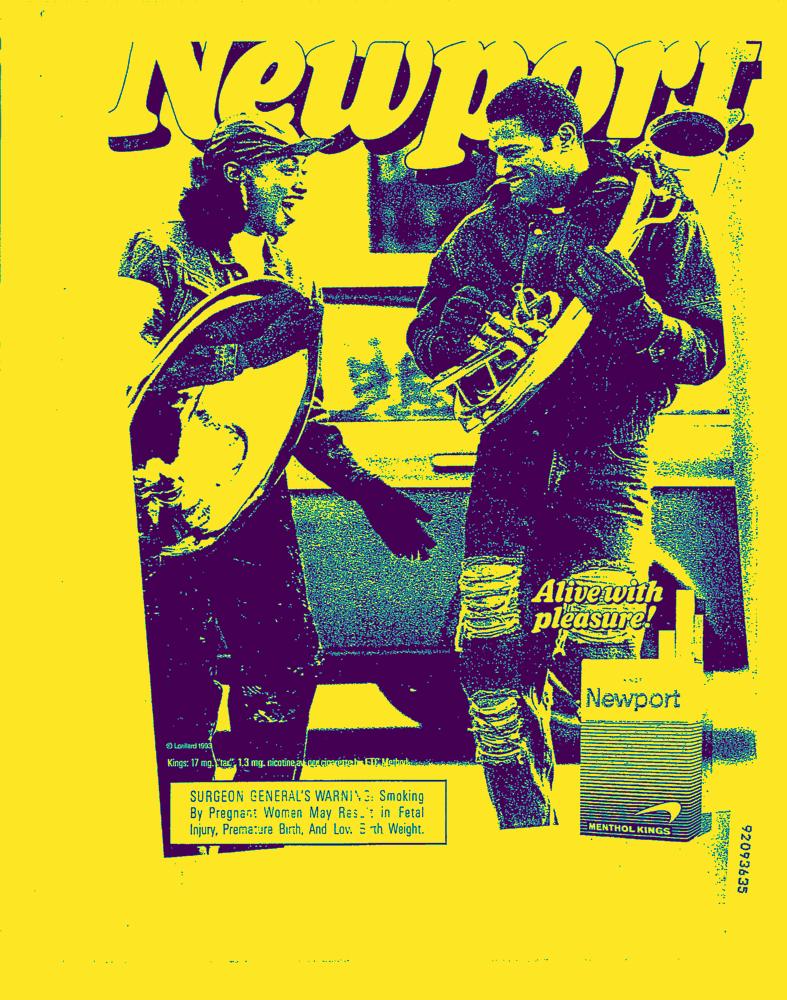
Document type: AD